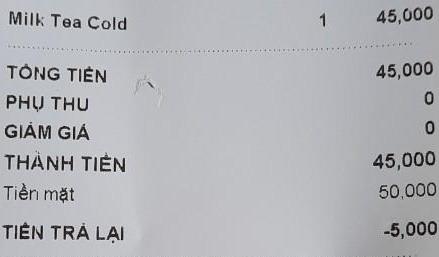
<table>
<tr>
<td>Milk Tea Cold</td>
<td>1</td>
<td>45,000</td>
</tr>
</table>

TỔNG TIỀN 45,000
PHỤ THU 0
GIẢM GIÁ 0
THÀNH TIỀN 45,000
Tiền mặt 50,000
TIỀN TRẢ LẠI -5,000